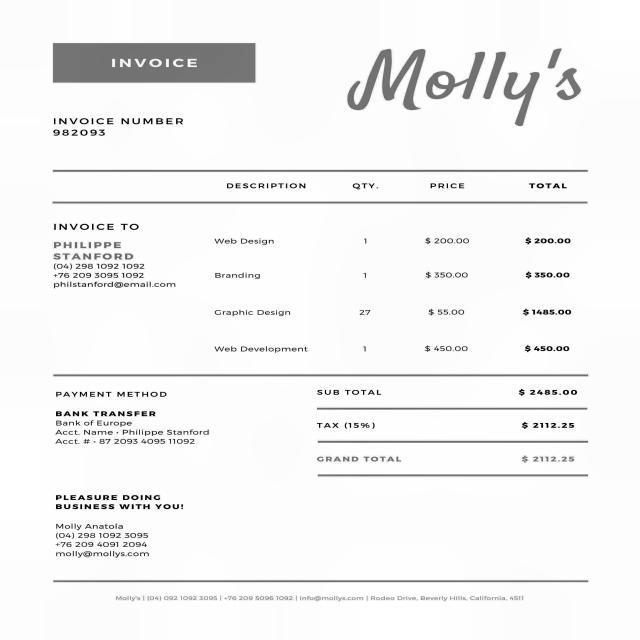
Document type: Invoice